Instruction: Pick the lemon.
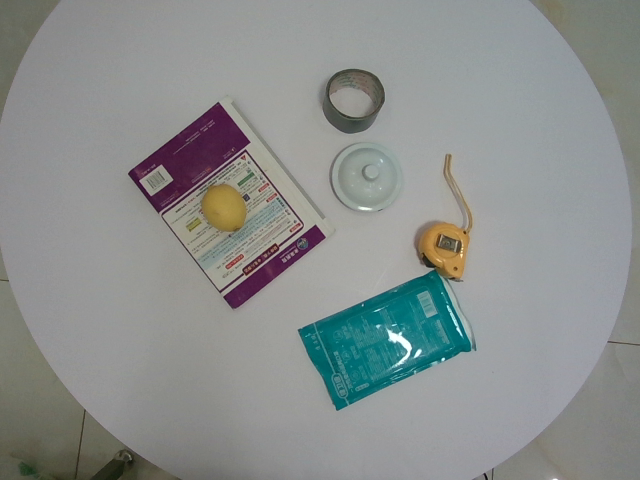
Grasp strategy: vertical